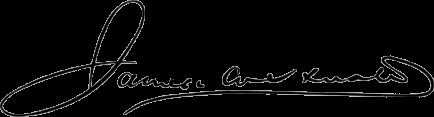
Signature of: james w husted